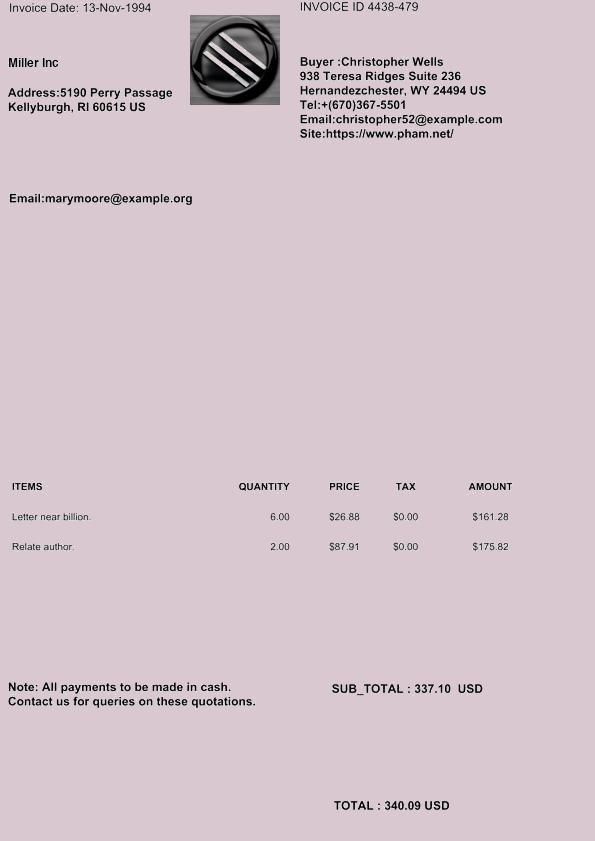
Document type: Invoice